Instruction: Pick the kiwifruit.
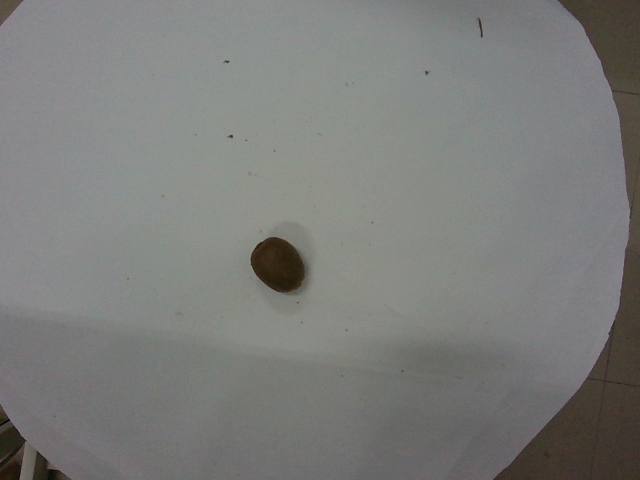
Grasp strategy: vertical